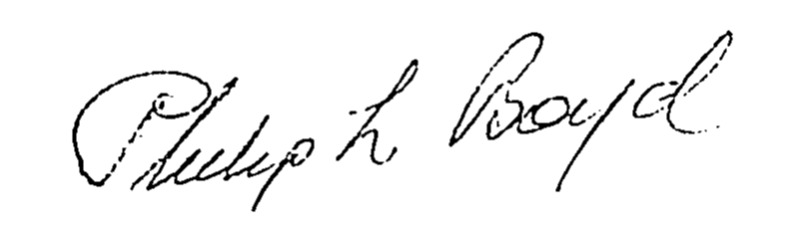
Signature of: philip l boyd